Question: What is the filing due date as per the document?
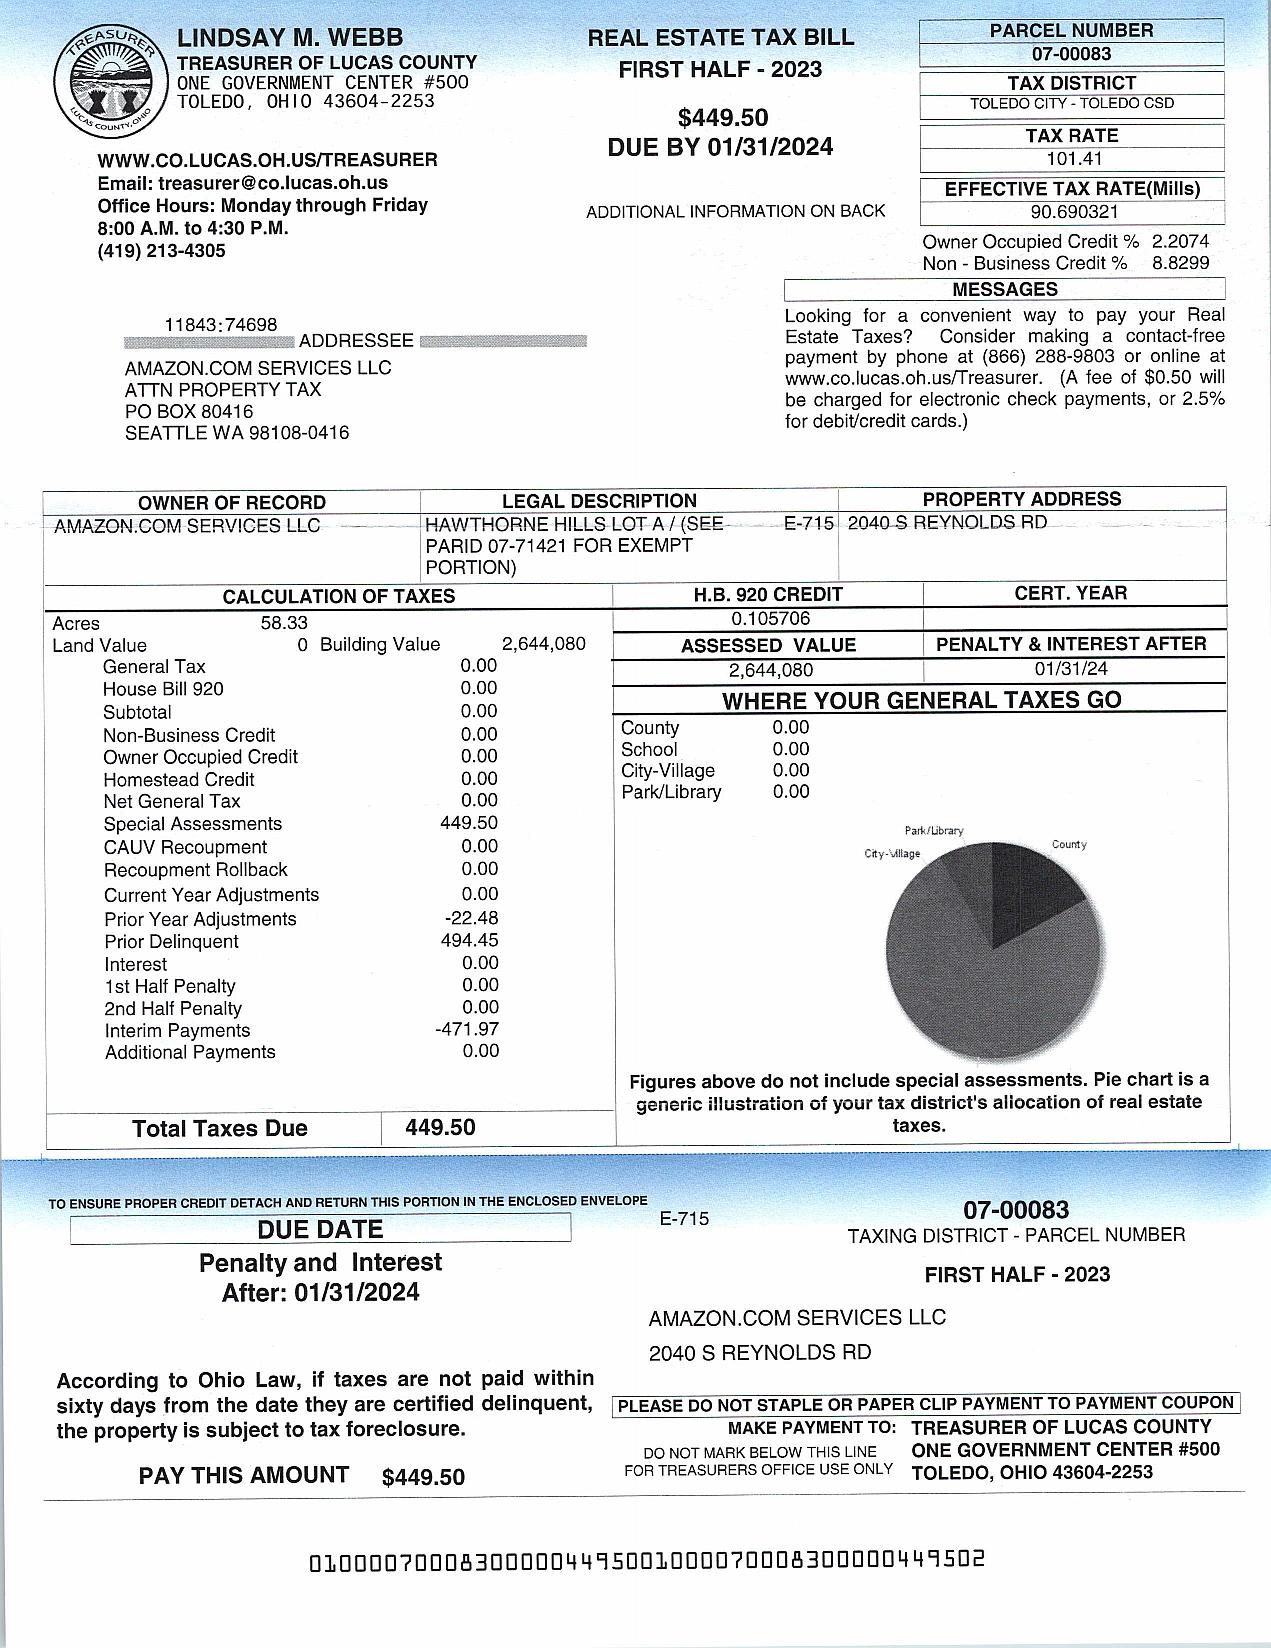
Answer: "1/31/24"